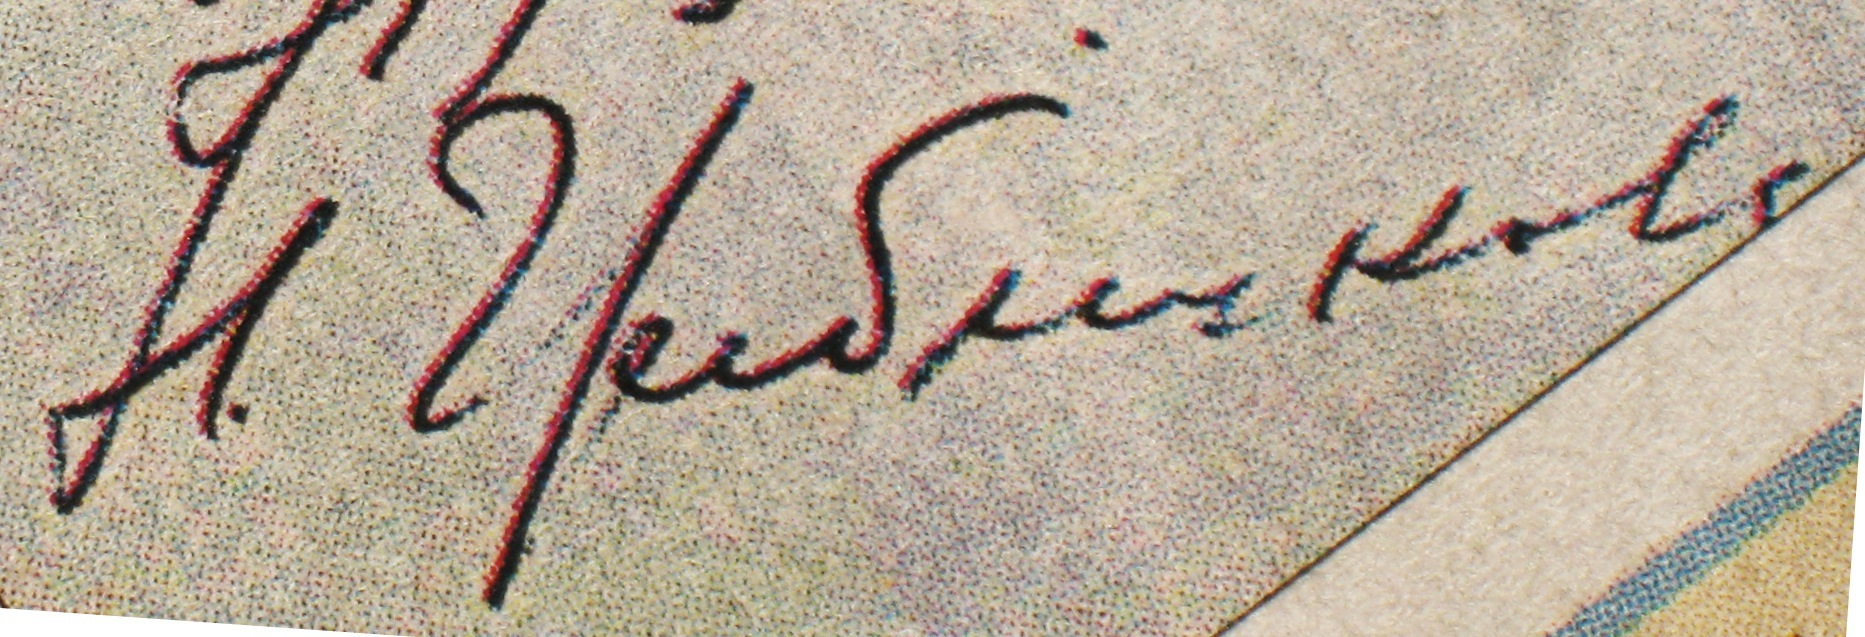
Signature of: nina grebeshkova